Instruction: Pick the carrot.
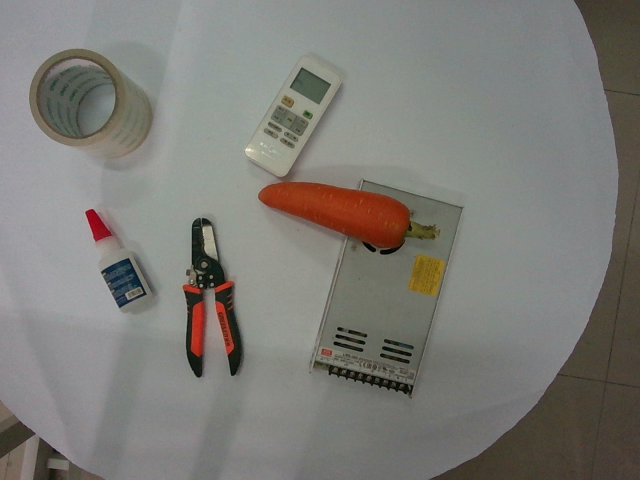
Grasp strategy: vertical